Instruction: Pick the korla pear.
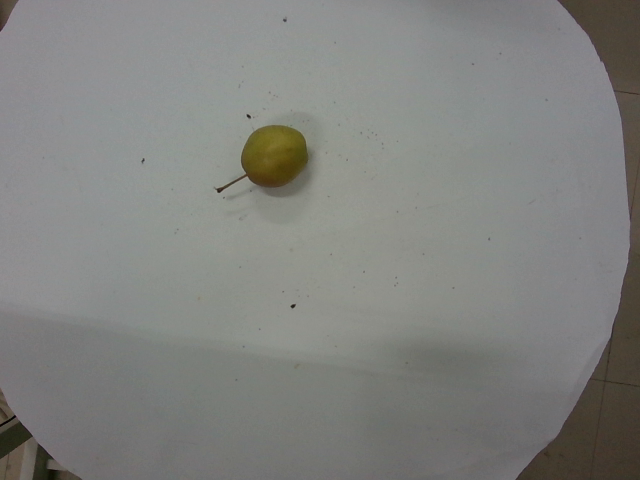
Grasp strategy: vertical